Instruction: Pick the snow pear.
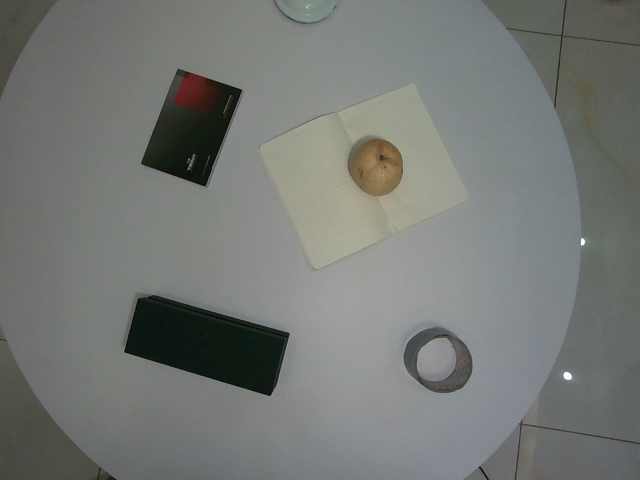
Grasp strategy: vertical